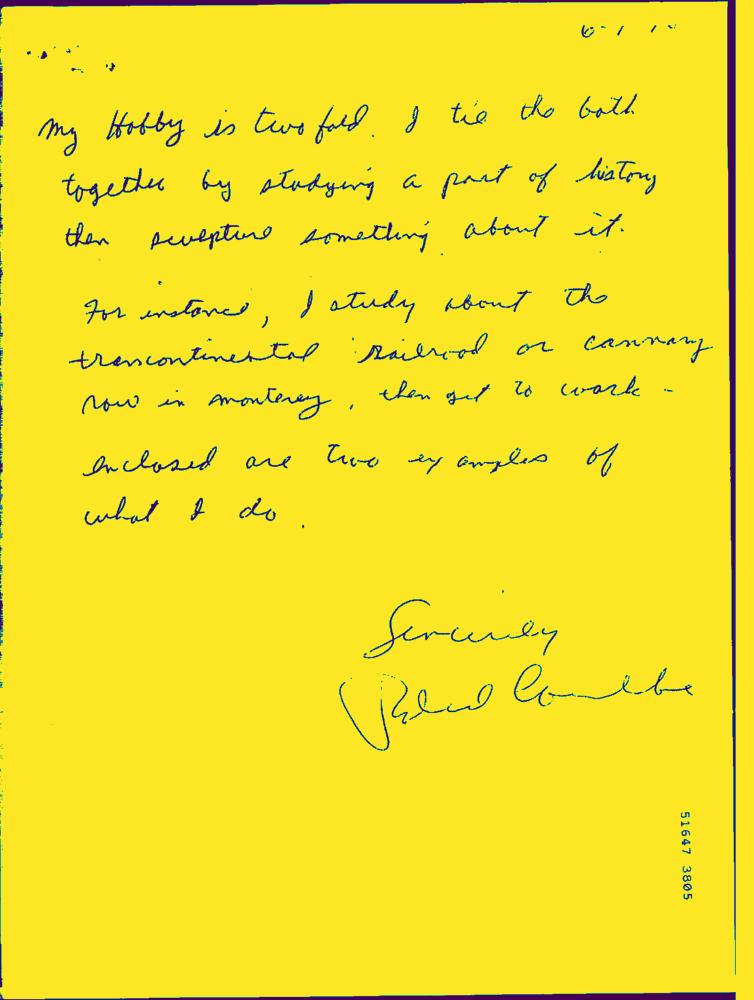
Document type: Hand-Written